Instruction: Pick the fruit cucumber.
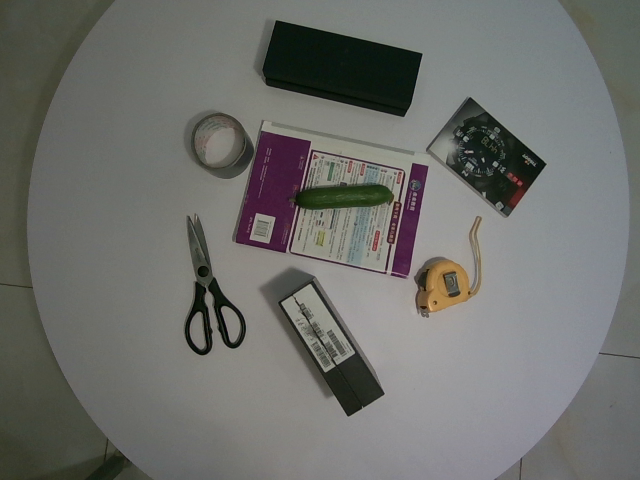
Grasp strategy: vertical